Question: What could the diagnosis suggest?
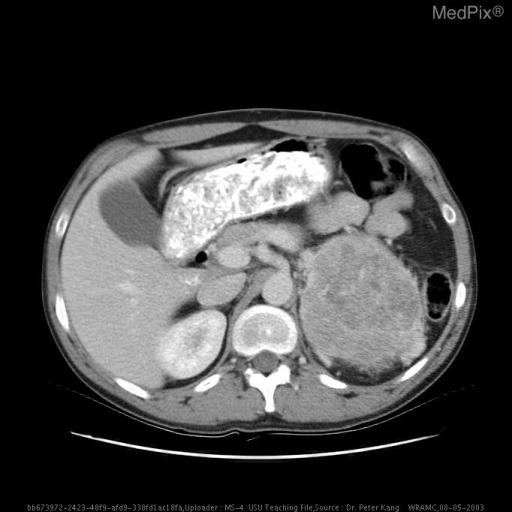
Answer: The possible diagnosis includes • Adenoma (50%–80%)–90% Nonfunctioning– 10% Functioning (Cushing syndrome or aldosteronoma)• Cyst and pseudocysts (5%–20%)
• Pheochromocytoma (5%–15%)
• Adrenocortical carcinoma (2%–10%)
• Metastatic (0%–10%)
• Adrenal hyperplasia (5%–10%)
• Myelolipoma and lipoma (5%–15%)
• Ganglioneuroma (0%–5%)
• Hematoma, infection (Histo), lymphoma, neuroblastoma, granuloma (rare).